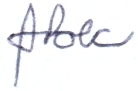
Signature of: jaroslav v polc